Question: What is the estimated tax bill amount according to the document?
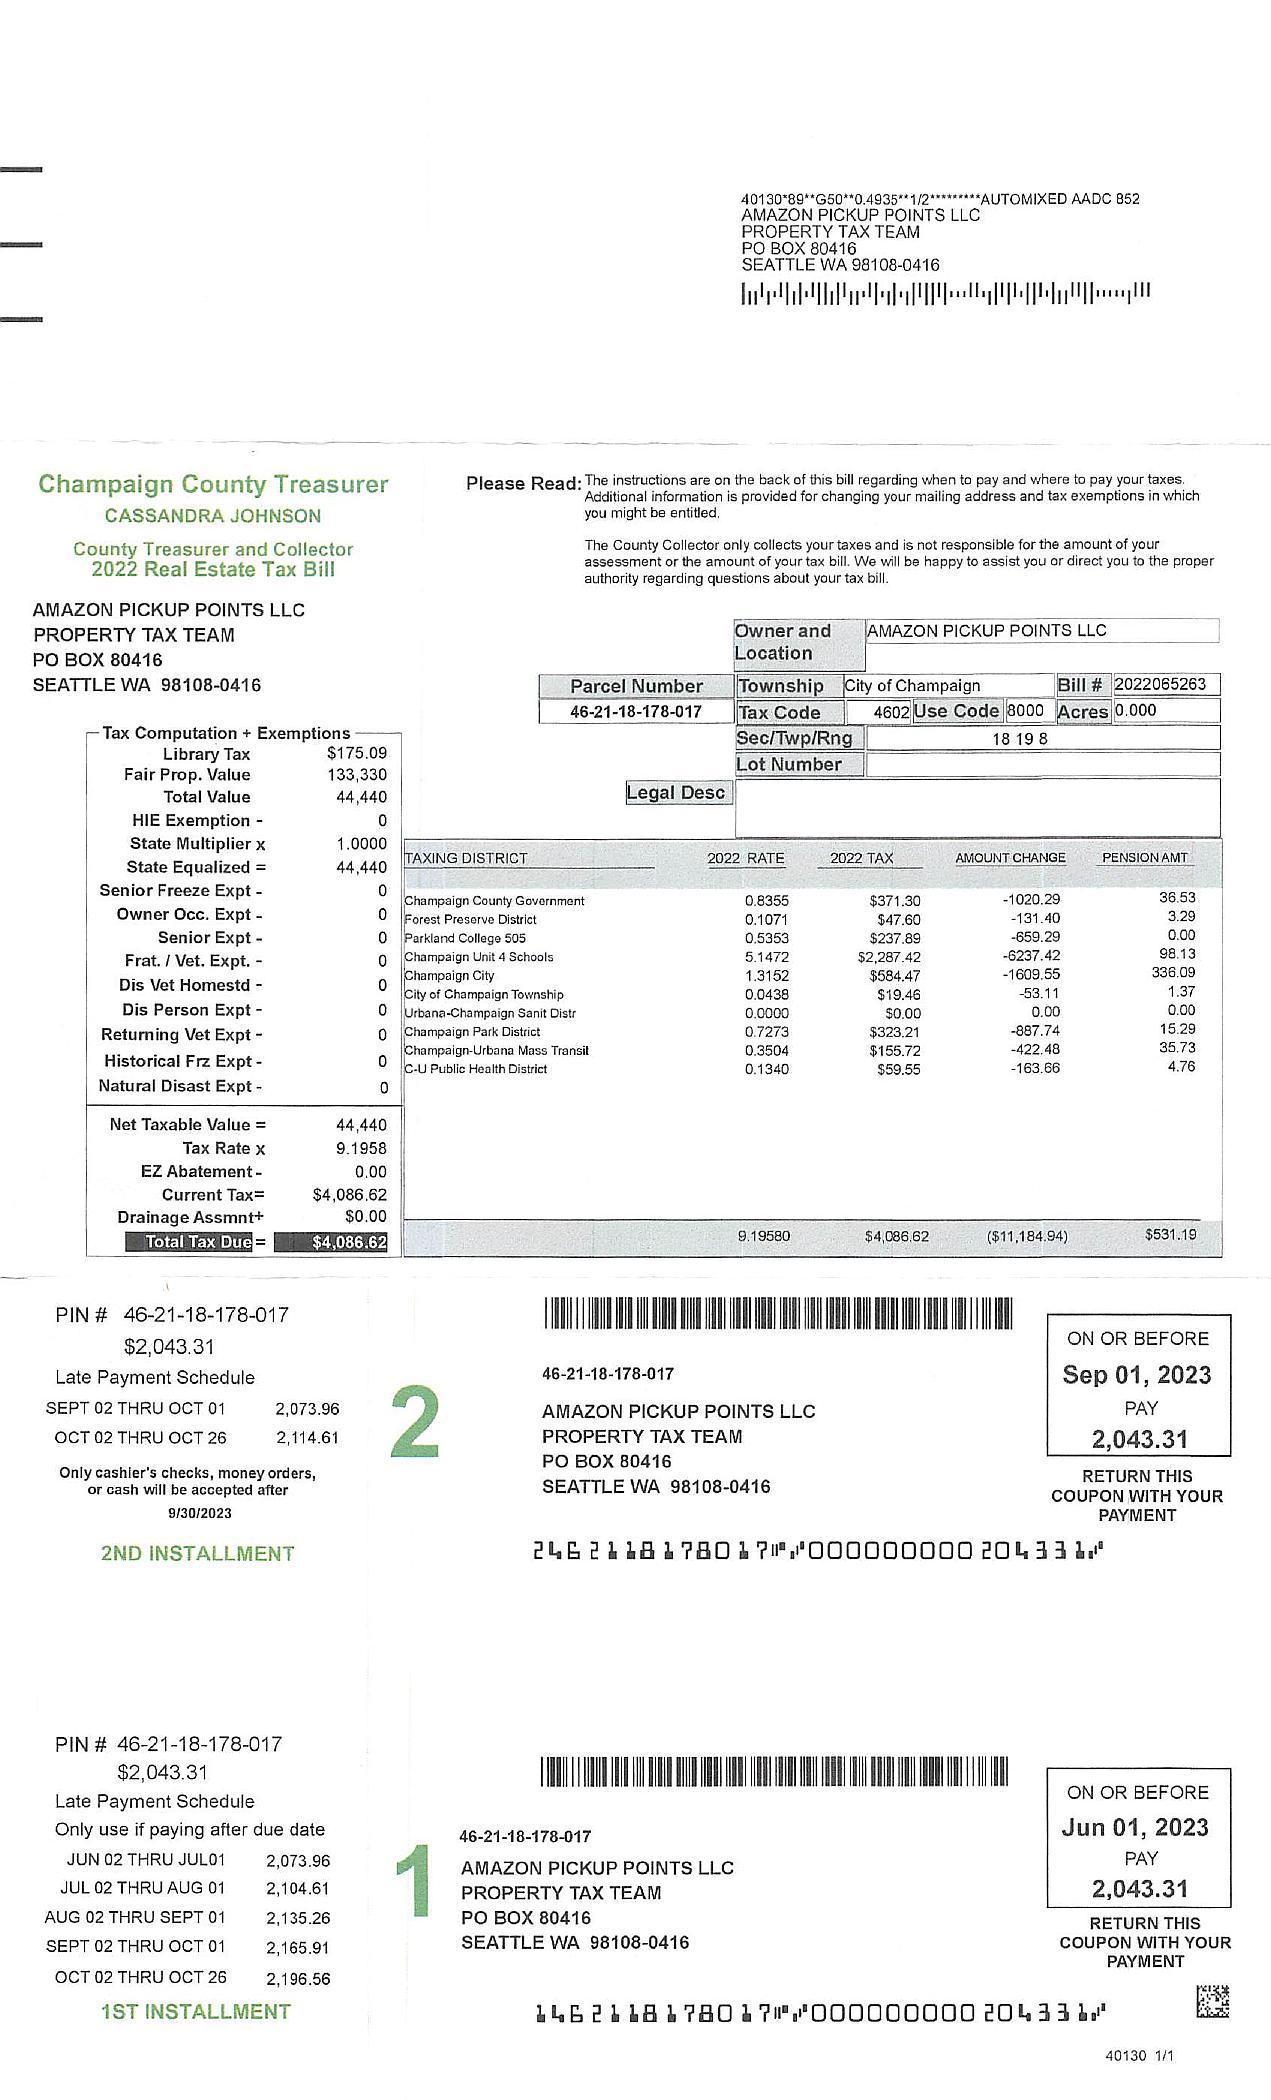
Answer: "4,086.62"